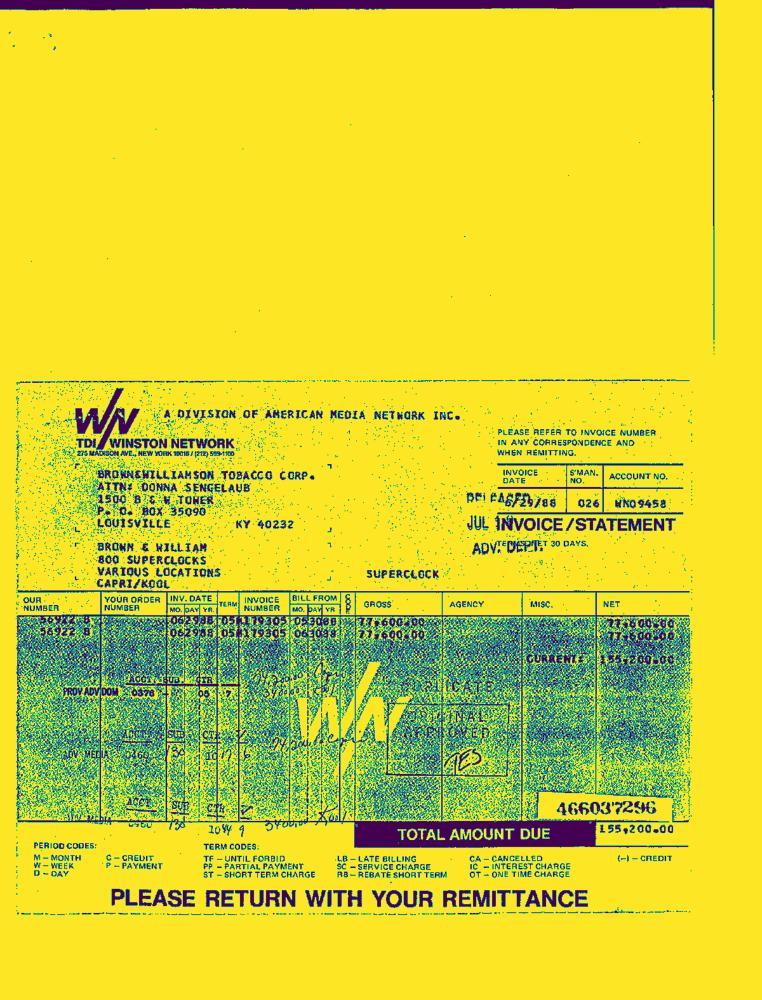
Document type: Invoice-Doc